Question: Explain the disease:
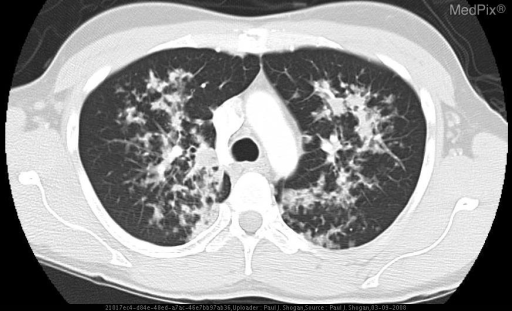
Answer: The disease is discussed as: Condition: Pneumocystis jiroveci (P. carinii) Pneumonia

Discussion:

Pneumocystis jiroveci (P. carinii) originally thought to be protozoan, now classified as a fungal element, results in clinically significant pneumonia, and is an AIDS defining illness that occurs when the CD4 count drops to below 200 cells/mm3.  Additionally, any immunocompromised patient may be affected; organ recipients on immunosuppressive treatment, oncologic and hematologic patients, the elderly, severely malnourished children, and patients requiring prolonged corticosteroid therapy.

The most common radiographic finding in patients with PCP consists of diffuse, bilateral symmetric ground-glass reticulonodular, or finely granular opacities occurring in a perihilar, or lower lung zone distribution.  Less commonly, PCP will occur with upper lobe predominance.  If untreated, these opacities may manifest as diffuse air space consolidation. As the disease progresses, interstitial disease will become more pronounced, and air cysts may be noticed in 5% to 35% of patients.  Occasionally, single or multiple nodules, miliary nodules, cavitation, hilar or mediastinal adenopathy, and pleural effusion will be identified.  CT typically demonstrates symmetric bilateral ground-glass opacities, which may be diffuse, or have a mosaic pattern with sharp transitions between normal and abnormal lung giving a “crazy-paving” pattern. Spontaneous pneumothorax may be identified in 5% to 10% of patients, and is more common when cysts are present.   Pneumomediastinum may also be evident occurring by itself or in concert with pneumothorax.

Most patients have characteristic radiographic findings of PCP, eliminating the need for CT.  However, in patients with symptoms and atypical radiographic findings, CT may show ground-glass opacities, that when correlated with the CD4+ count and other clinical markers may allow the correct diagnosis of PCP to be made.  Other causes of ground-glass opacities in patients with AIDS include CMV pneumonia and lymphocytic interstitial pneumonia.

Clinically, patients with PCP demonstrate nonspecific complaints.  Fever, cough, progressive dyspnea on exertion, weight loss, night sweats, and chest pain are all common symptoms.  Lactate dehydrogenase (LDH) levels are frequently elevated, and patients demonstrate restrictive patterns on pulmonary function tests, with hypoxemia when exercising.  Clinicians may employ induced sputums, or use bronchoscopy with BAL to clinch the diagnosis.  BAL which has close to 100% sensitivity and 89% specificity in diagnosing PCP, is useful when positive, however when results are negative, transbronchial or open lung biopsy may be pursued when the clinical findings suggest a high probability of PCP.  Patients will often begin empirical therapy in the absence of definitive diagnosis to avoid potential complications.

Summary: Perihilar and bilateral lower lobe reticular opacities on chest radiography in a patient with a CD4 count less than 200 cells/mm3 suggests PCP.